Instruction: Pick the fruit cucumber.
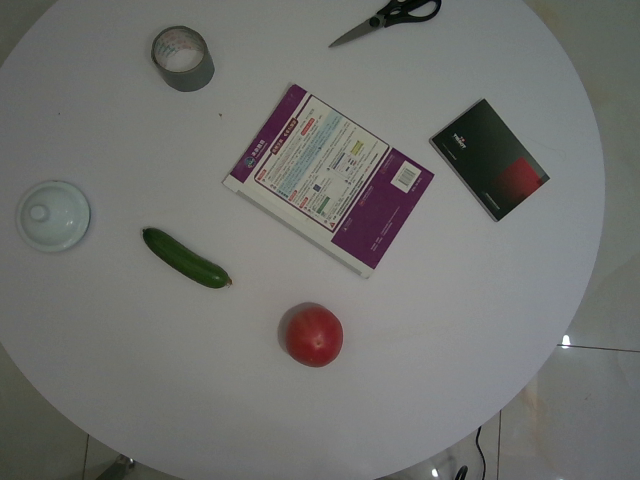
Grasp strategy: vertical